Question: How is the history relevant to the case?
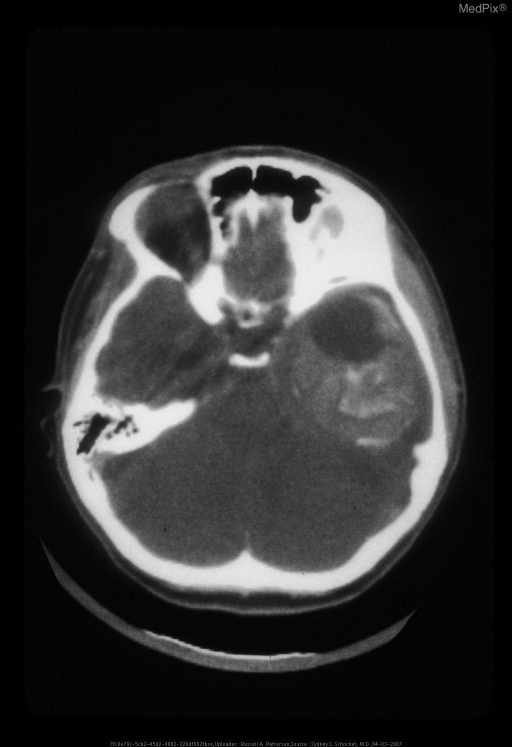
Answer: The patient's history of 10 y.o. boy is key in understanding the case.